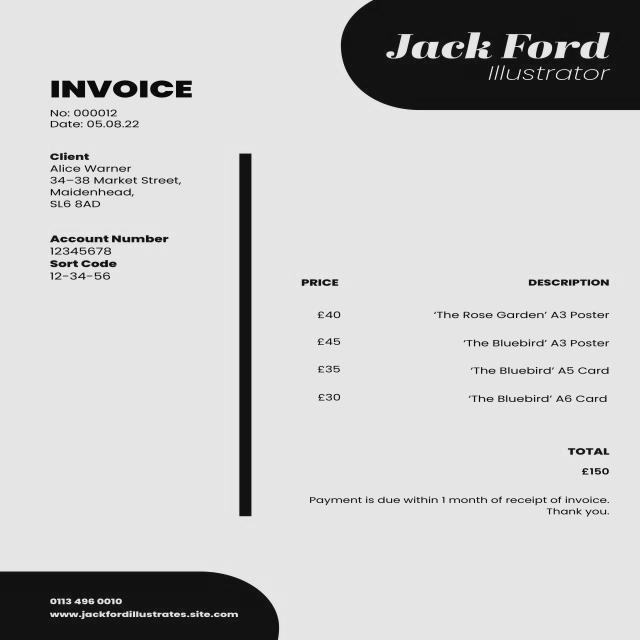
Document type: Invoice